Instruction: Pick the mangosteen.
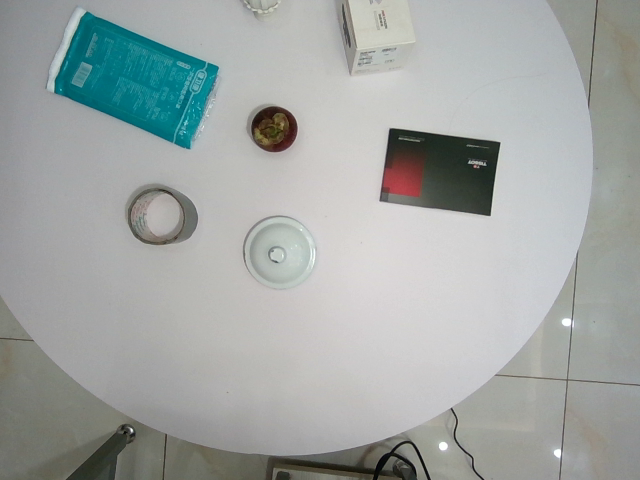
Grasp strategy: vertical